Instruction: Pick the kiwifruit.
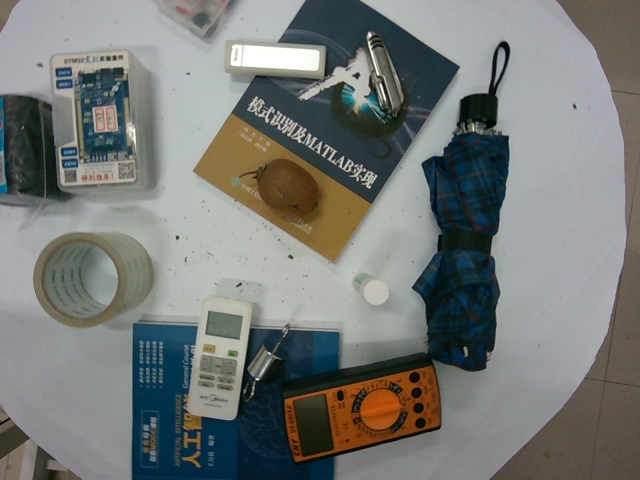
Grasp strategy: vertical